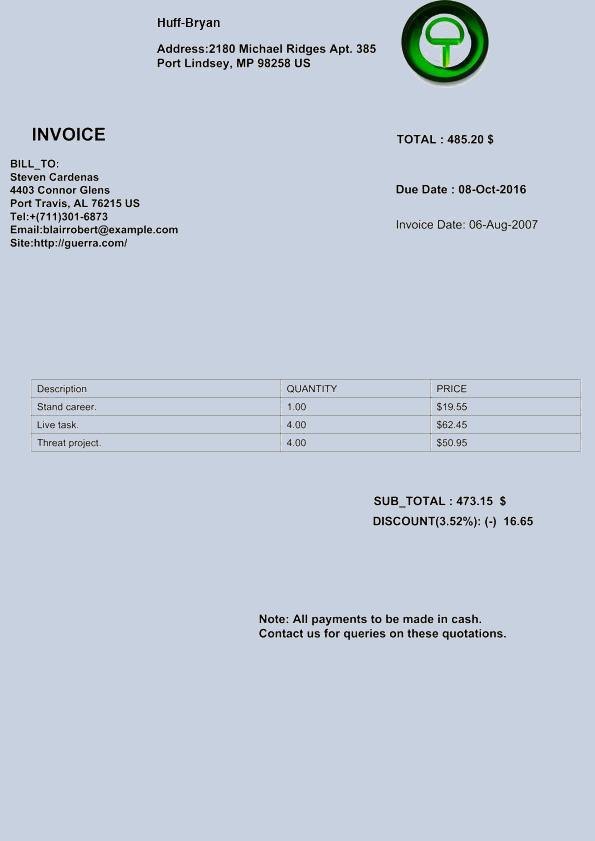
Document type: Invoice